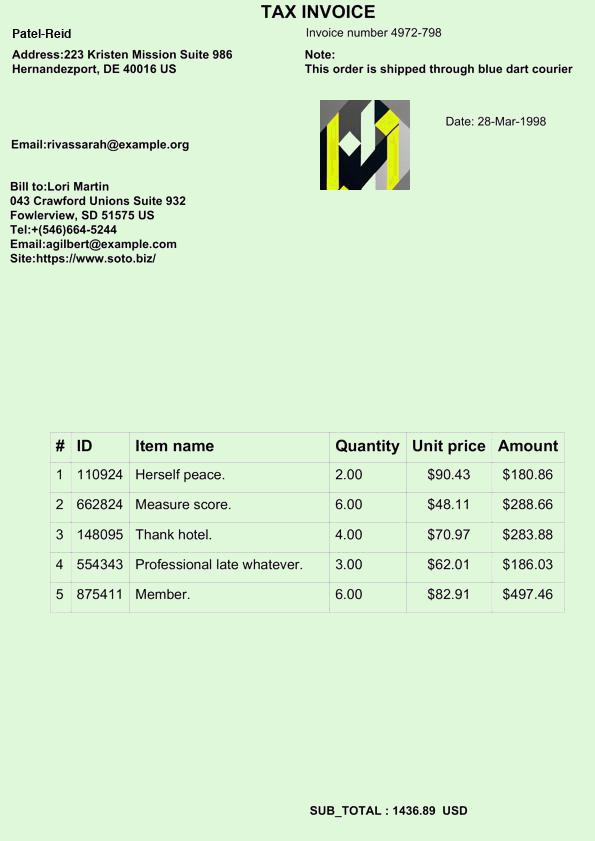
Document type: Invoice